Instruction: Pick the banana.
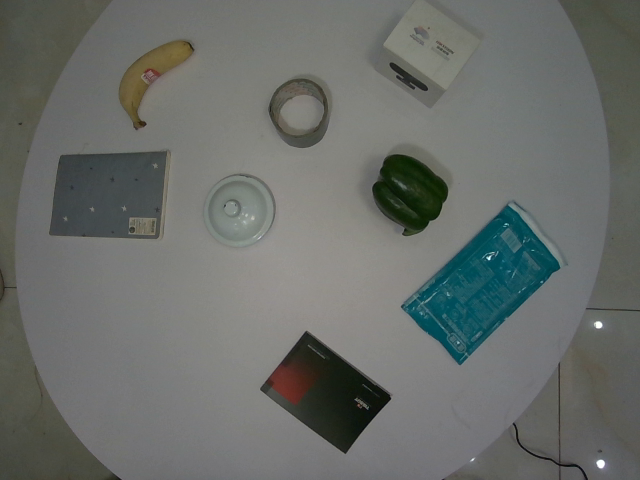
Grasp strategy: vertical